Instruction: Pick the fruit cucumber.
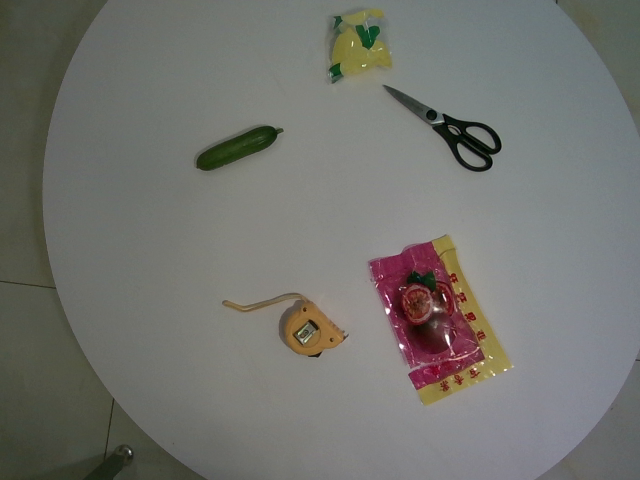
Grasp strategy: vertical